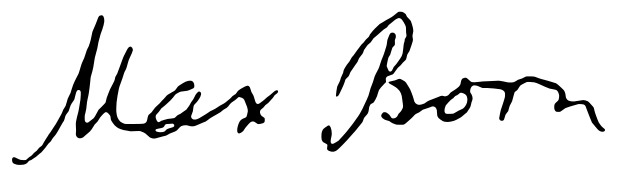
Signature of: max born